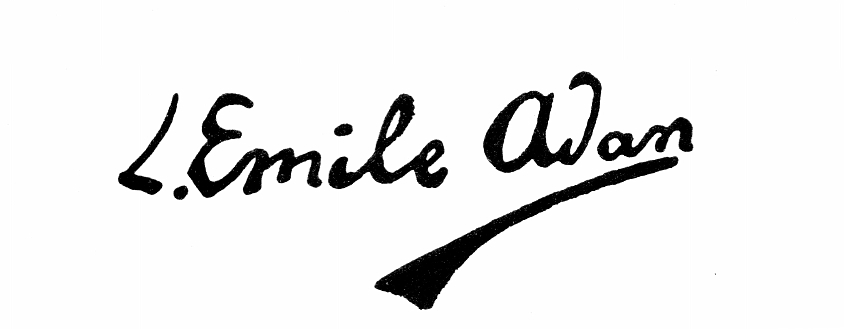
Signature of: louis adan